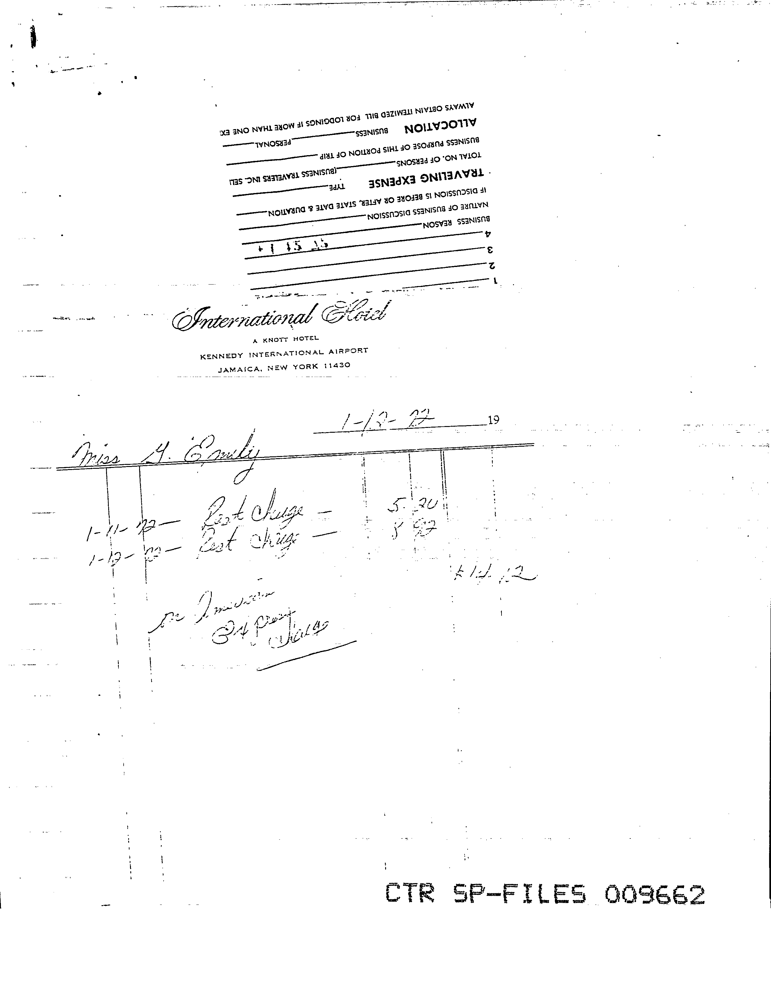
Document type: Invoice